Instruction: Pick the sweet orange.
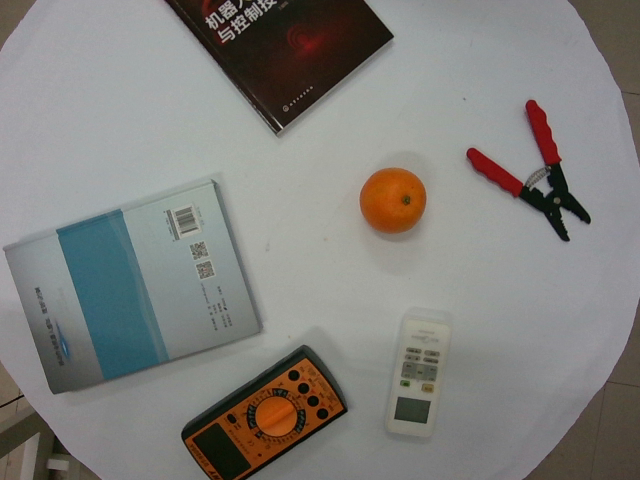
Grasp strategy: vertical